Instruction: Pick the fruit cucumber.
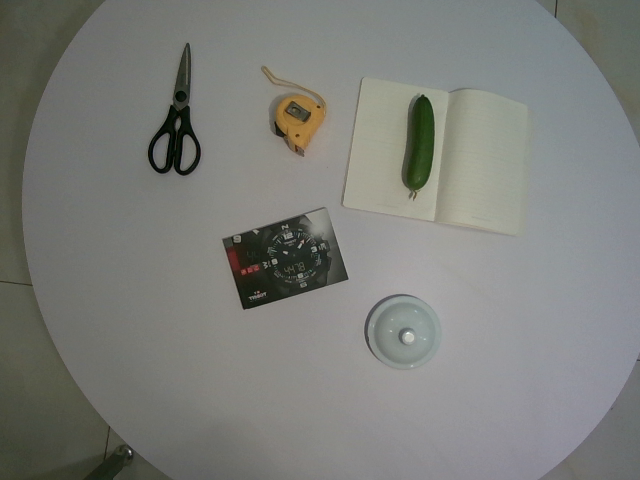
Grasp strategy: vertical